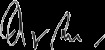
Signature of: nawaz sharif